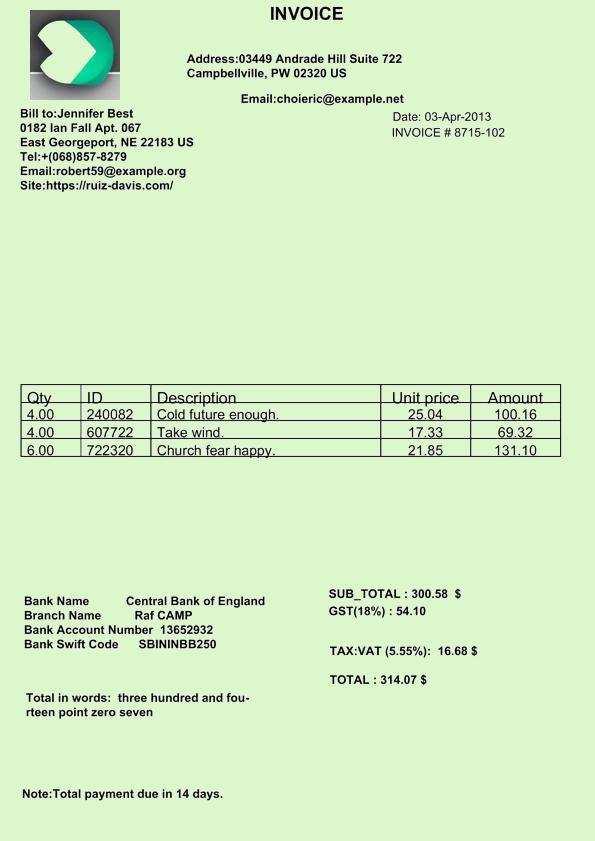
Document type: Invoice